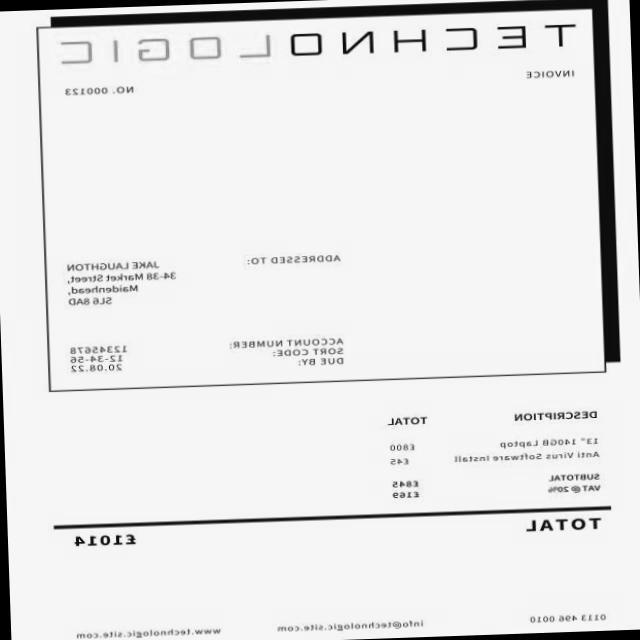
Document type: Invoice